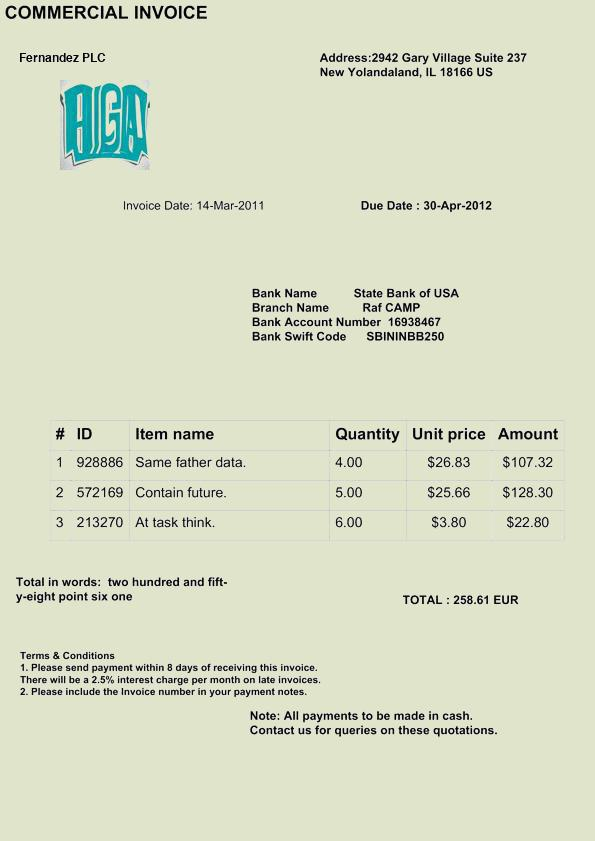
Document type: Invoice